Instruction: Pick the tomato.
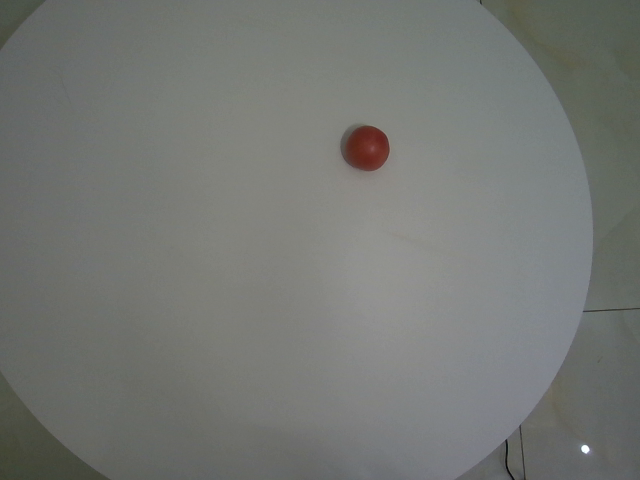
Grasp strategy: vertical